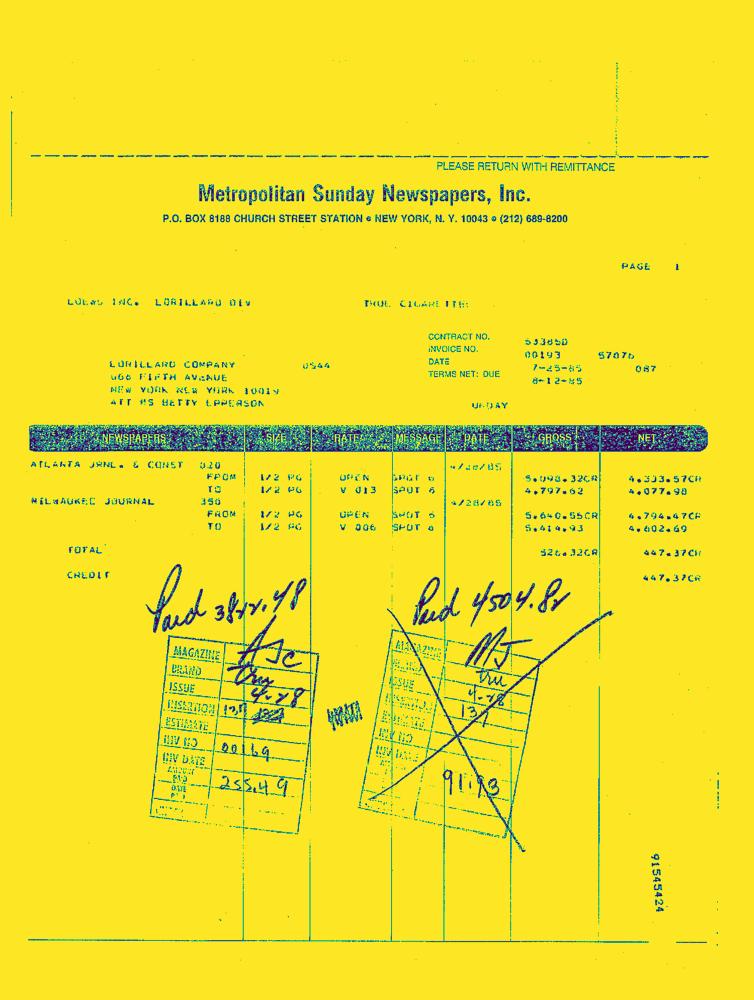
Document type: Invoice-Doc